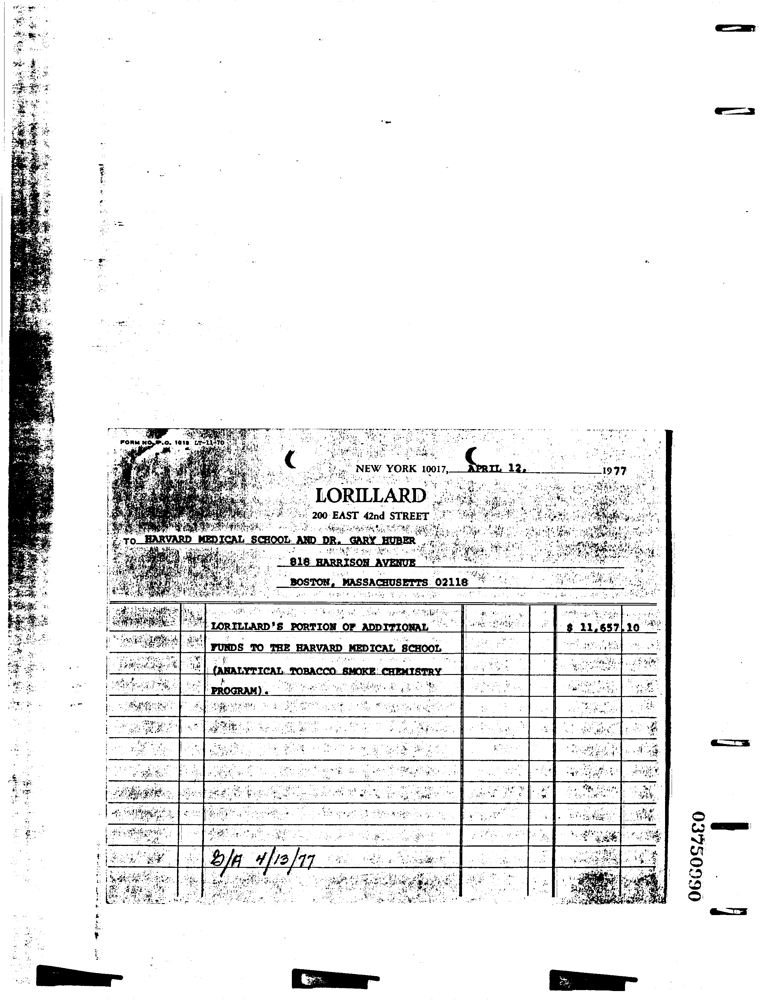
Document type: Invoice